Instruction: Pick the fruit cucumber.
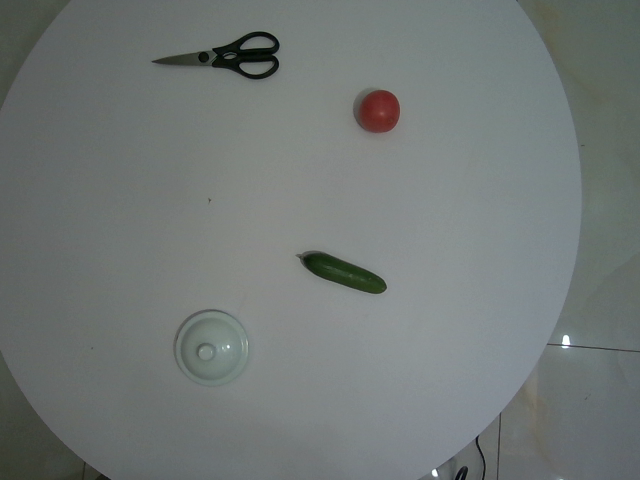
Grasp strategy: vertical